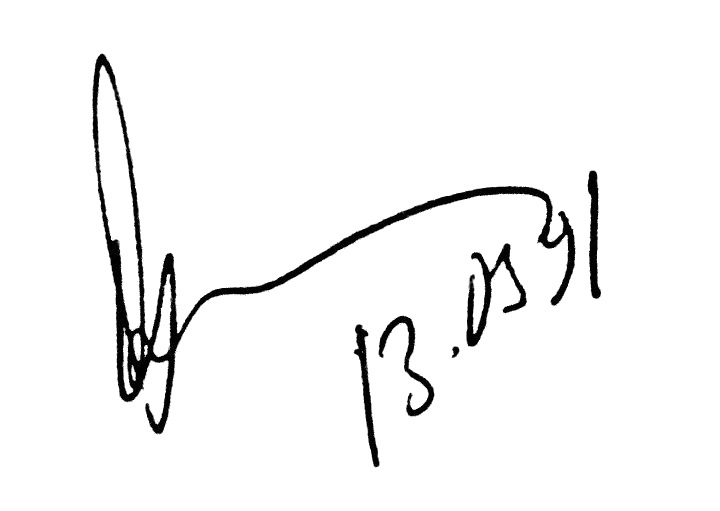
Signature of: aleksandr isayev